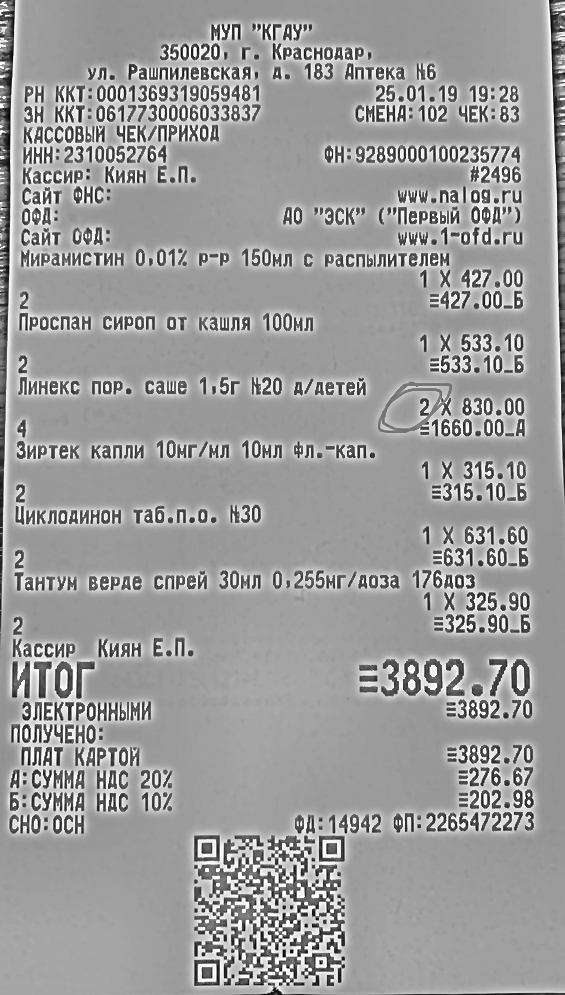
Продавец: МУП "КГАУ"
ИНН: 2310052764
Дата: 25.01.19
Товары: Миграции: 0,012% р-р 150мл с распылителем; Проспан сироп от кашля 100мл; Линекс пор. саше 1,5г №20 д/детей; Зиртек капли 10мг/мл 10мл фл.-кап.; Цикладинон таб.п.о. №30; Тантум верде спрей 30мл 0,255мг/доза 176доз
Количество: 1.000; 1.000; 2.000; 1.000; 1.000; 1.000
Цена: 427.00; 533.10; 830.00; 315.10; 631.60; 325.90
Сумма: 427.00; 533.10; 1660.00; 315.10; 631.60; 325.90
Итого: 3892.70